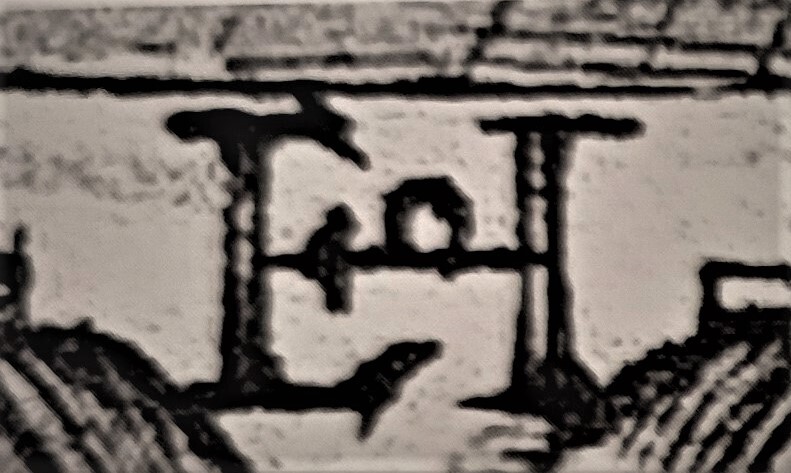
Signature of: erasmus hornick